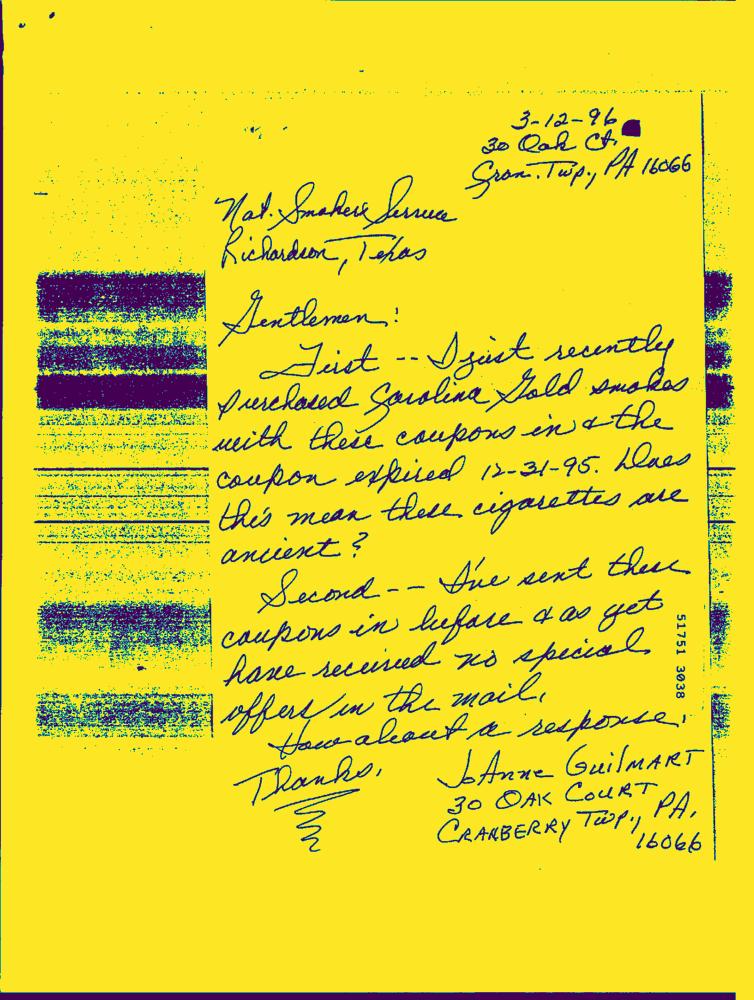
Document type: Hand-Written